Question: What is the address or location of the property listed in the document?
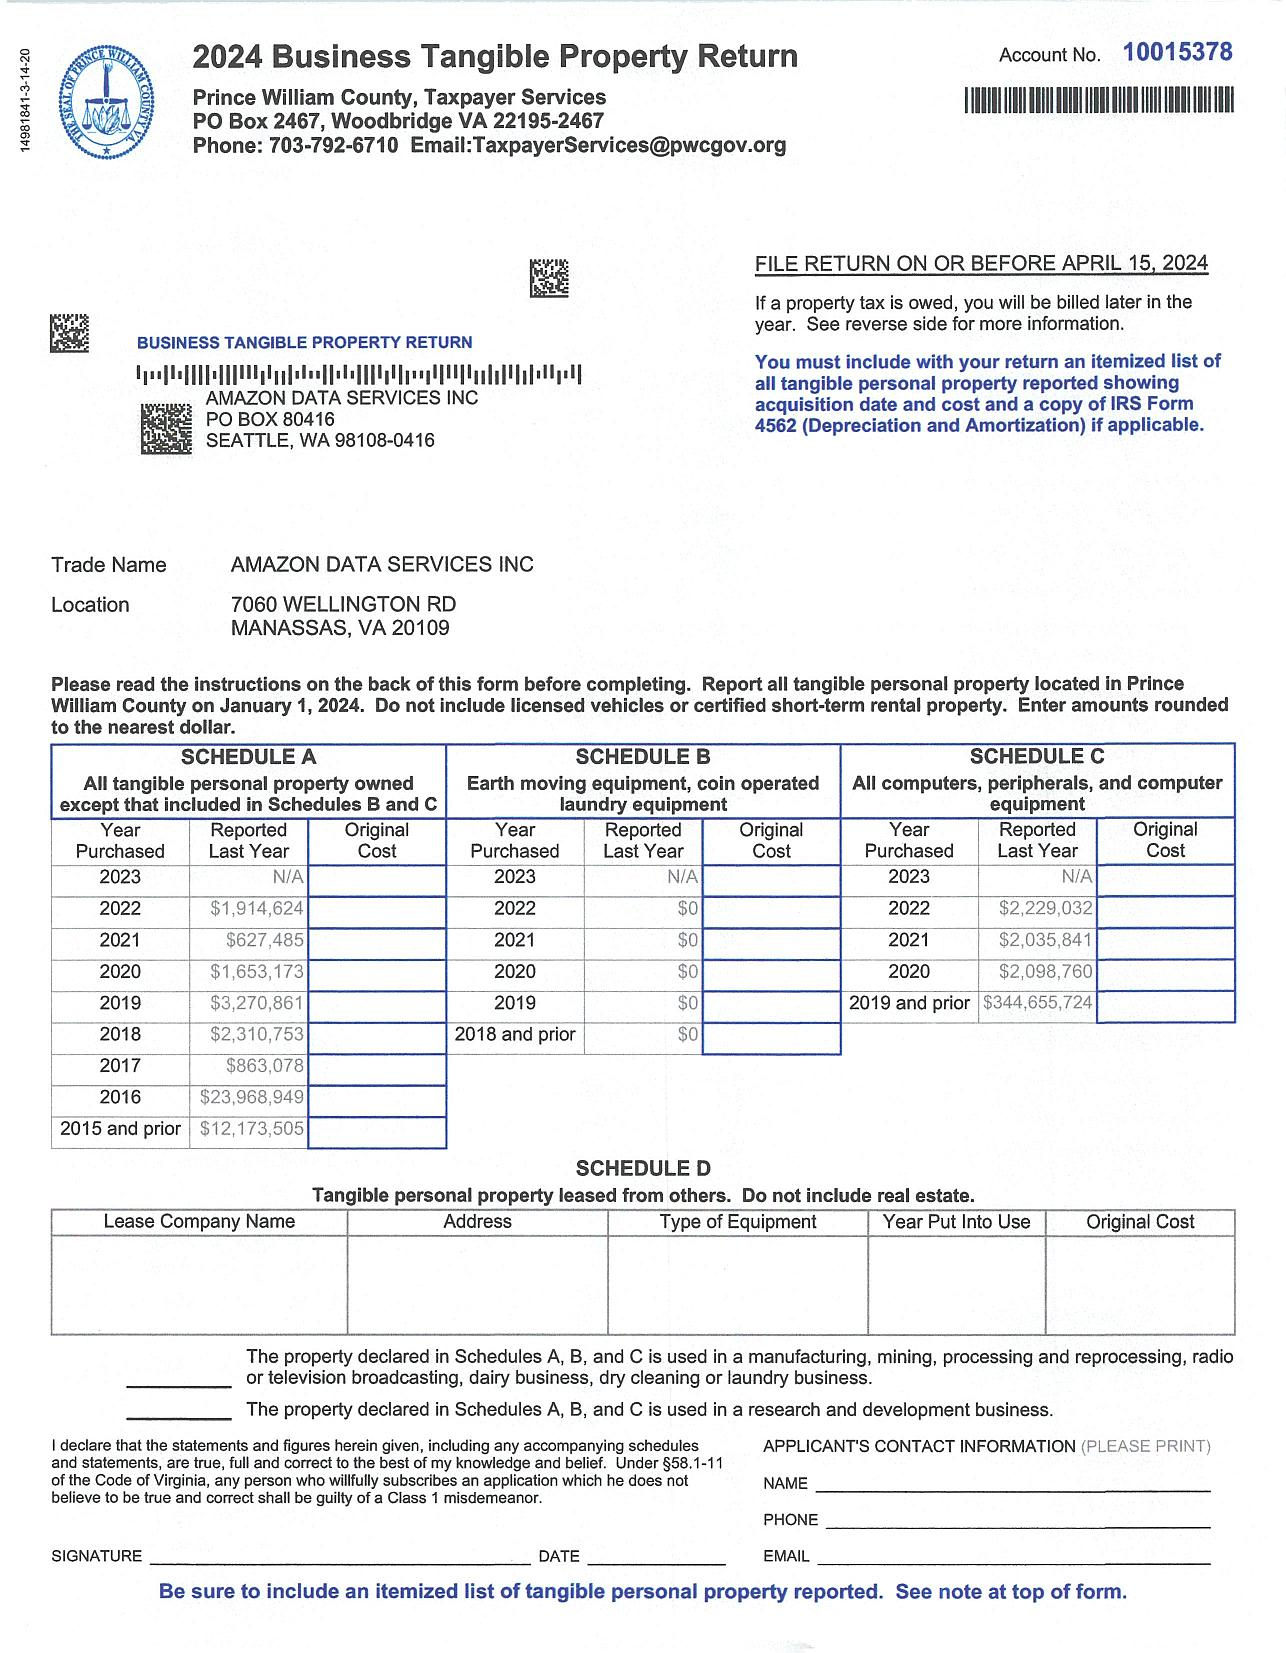
Answer: "7060 WELLINGTON RD MANASSAS, VA 20109"